Question: What is the assessed value of the property as noted in the document?
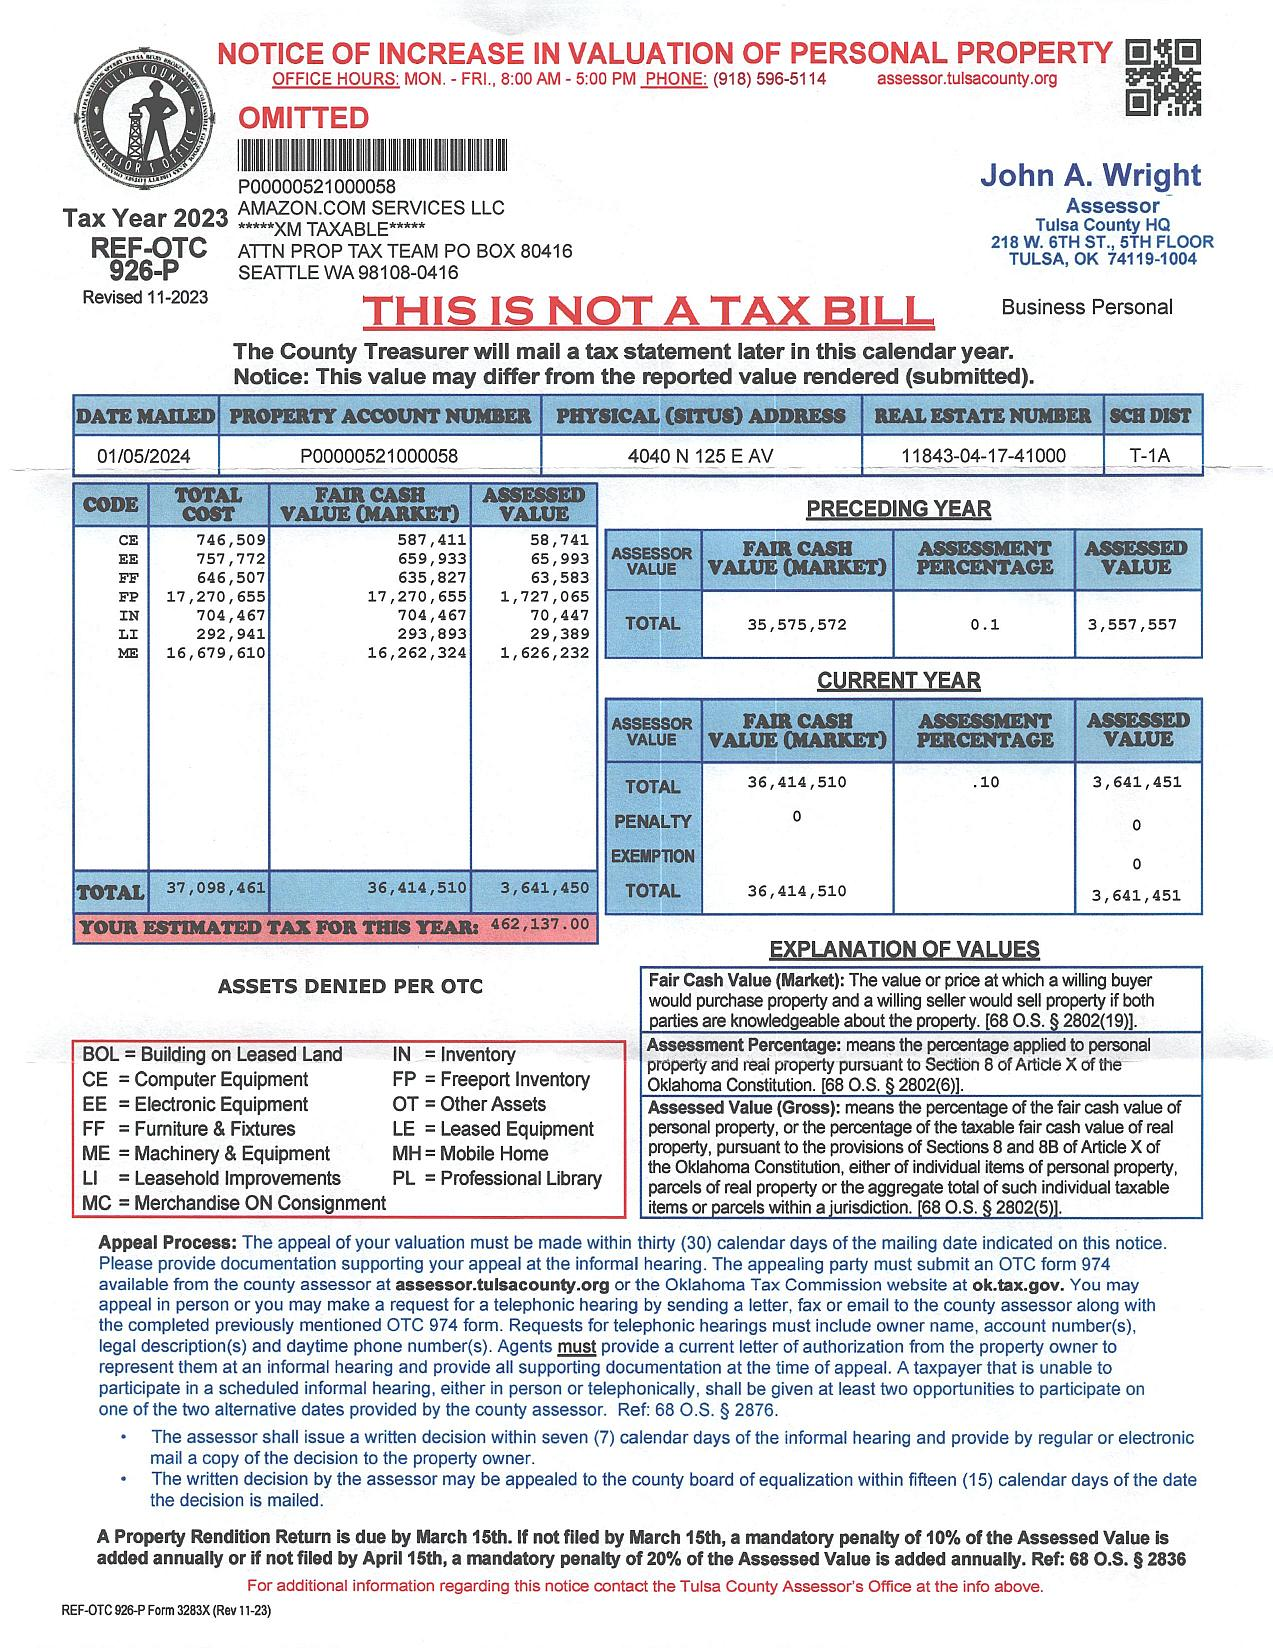
Answer: "3,641,451"